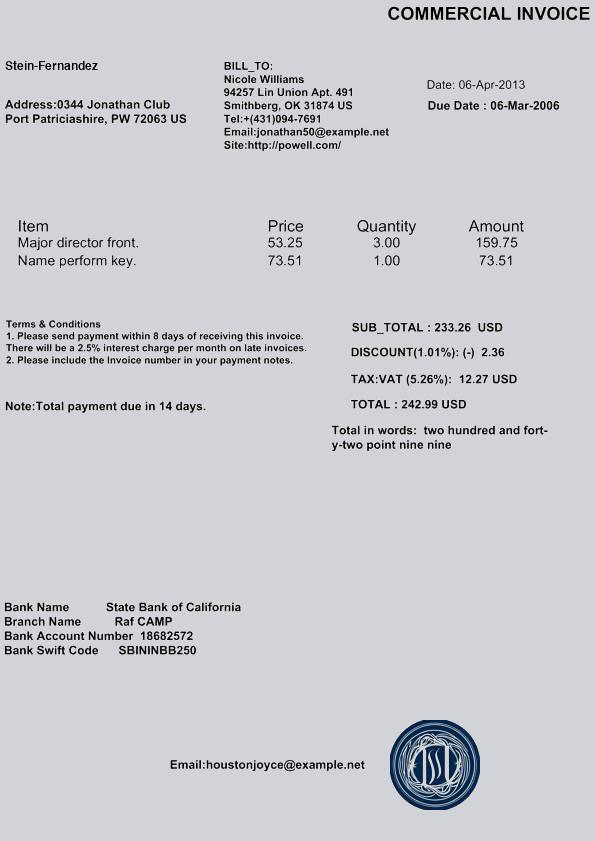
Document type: Invoice